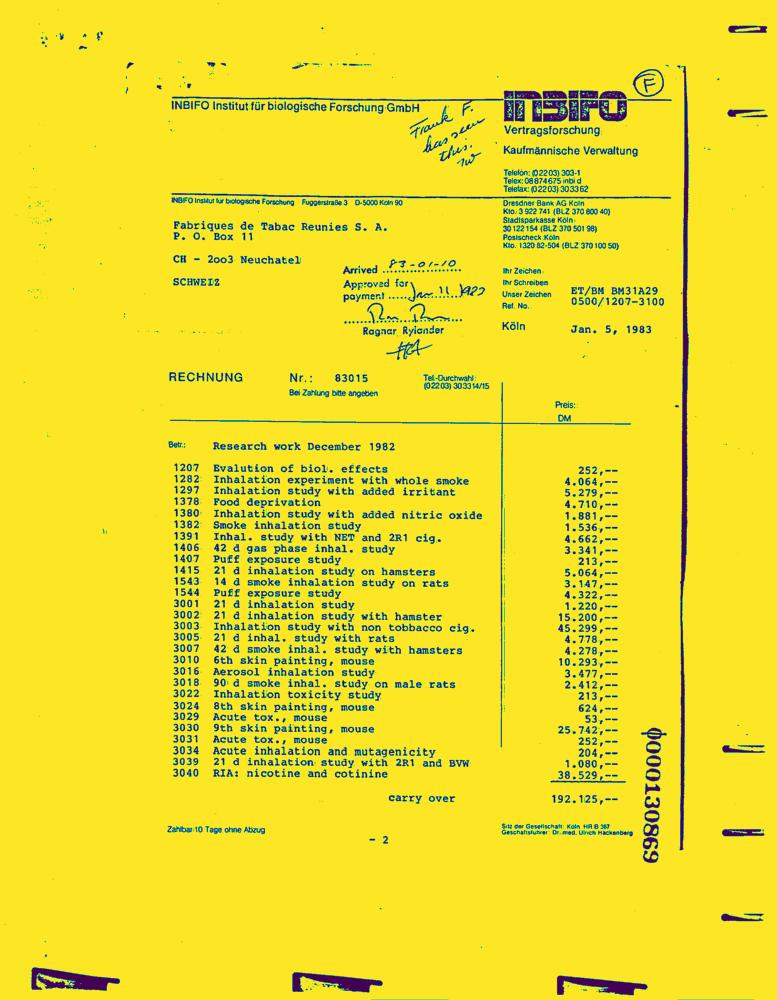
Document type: Invoice-Doc